Question: What do the imaging results show?
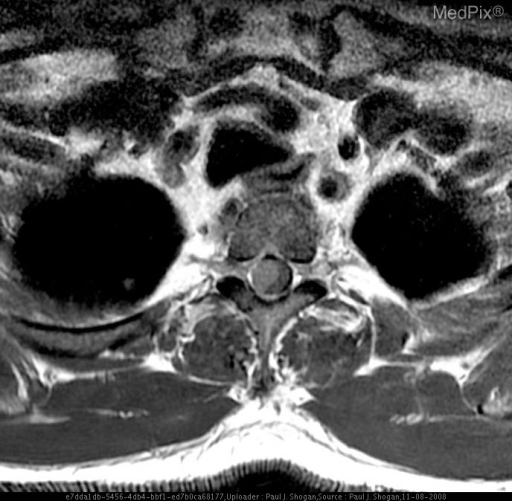
Answer: The imaging shows An intradural extramedullary mass is seen at the T2 level measuring 1.2 cm AP x 1.1 cm transverse x 1.7 cm craniocaudad. This mass causes mild compression and leftward shift of the spinal cord. Subtle hyperintense T2 signal abnormality is noted within the mass, and uniformly enhances following gadolinium DTPA. There is a no dural tail. The spinal cord is normal in signal. No neural foraminal extension is seen. An intradural extramedullary mass is seen at the T2 level measuring 1.2 cm AP x 1.1 cm transverse x 1.7 cm craniocaudad. This mass causes mild compression and leftward shift of the spinal cord. Subtle hyperintense T2 signal abnormality is noted within the mass, and uniformly enhances following gadolinium DTPA. There is a no dural tail. The spinal cord is normal in signal. No neural foraminal extension is seen..